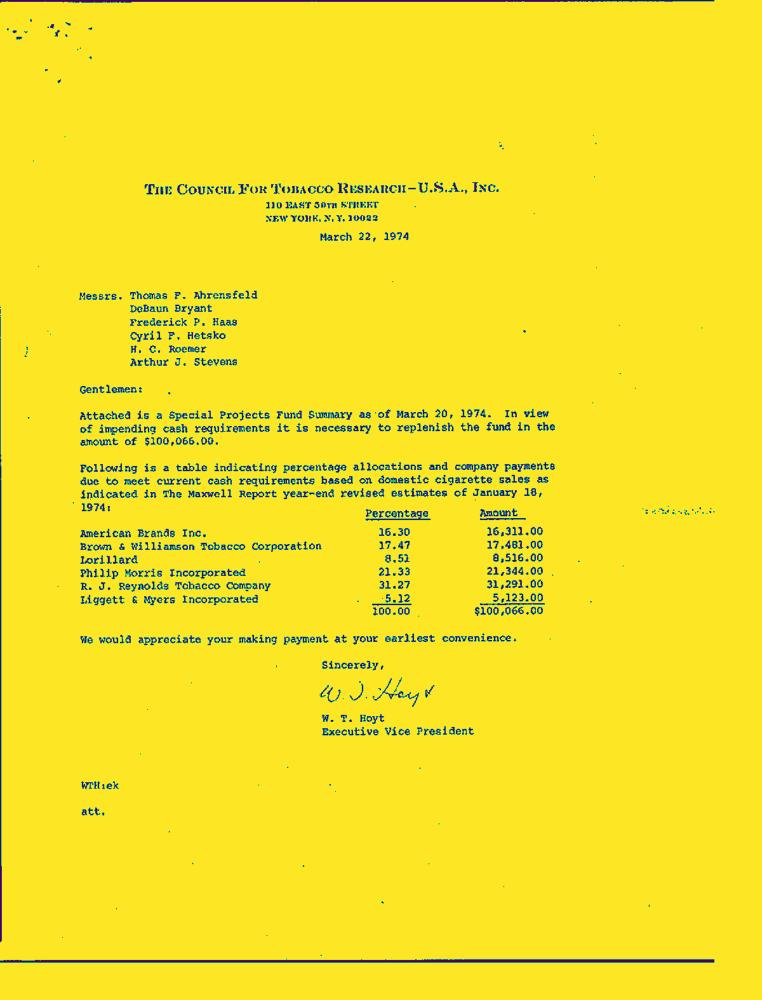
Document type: Letter-Doc